Question: Describe the condition in detail:
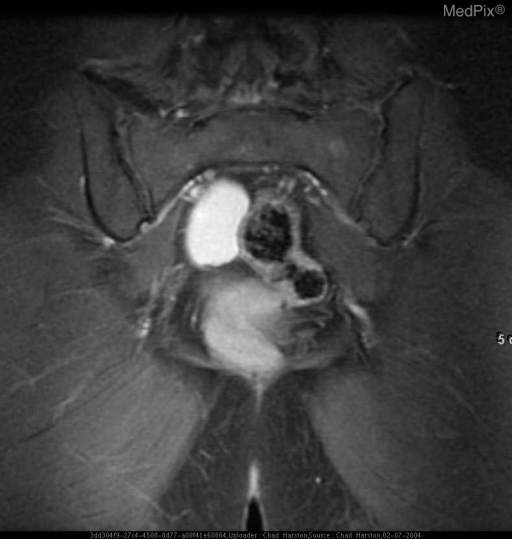
Answer: The disease is discussed as: Endometriomas are caused by endometriosis which is endometrial tissue present outside of the uterine cavity.  Typical locations include on the ovaries (76%), anterior and posterior cul-de-sac (69%), posterior broad ligament (47%), uterosacral ligament (36%), uterus (11%), colon (4%) and small bowel (0.5%). Women of childbearing age are affected and the mean age of diagnosis is 25-29. The overall prevalence of endometriosis in woman is estimated to be 5-10%. Clinical manifestations include dysmenorrhea, dyspareunia, abdominal pain, dysfunctional uterine bleeding and infertility.  Small implants and adhesions are not well evaluated radiologically; therefore, laparoscopy remains the standard of reference for diagnosis and staging.

An endometrioma may be defined as an area of endometriosis, usually in the ovary, that has enlarged sufficiently to be classified as a tumor or cyst.  It develops secondary to a deep endometriotic implant that undergoes repeated hemorrhage. It can completely replace normal ovarian tissue.  If large enough to see by ultrasound the mass typically has homogenous low-level echoes -- a non-specific appearance which can also be seen with entities such as hemorrhagic cysts and malignancy. A recent study (Patel et al) noted that 95% of endometriomas in their study exhibited this typical appearance on ultrasound. Although endometriomas frequently contain septations, the absence of wall nodularity and presence of diffuse low level echoes favors endometrioma over malignancy.  The appearance of endometriomas can mimic neoplasm including wall thickening, septations, wall nodularity and echogenic wall foci.   Detection of endometriosis implants and adhesions by ultrasound is not practical due to their small size and large variety of appearances.   Differential diagnosis includes hemorrhagic cysts, dermoid cysts and cystic neoplasms.   Resolution of a cystic lesion on a follow-up ultrasound effectively rules out endometrioma.  Because of the wide variability of ultrasound appearance of endometriomas pelvic MRI can be very helpful.

The appearance of endometriomas on MRI is more specific than other non-invasive imaging methods.  Imaging planes can include all three standard projections (axial, sagittal, and coronal), with the sagittal plane being particularly useful for evaluating the cul-de-sac and rectum. Endometriomas appear hyperintense on T1-weighted images.  On T2 weighted images they display heterogenous “shading” or loss of signal intensity compared with T1 weighted images which is due to the chronic cyclical nature of its blood products and helps differentiate it from other lesions with more acute hemorrhage. The findings on T2 weighted sequence are variable and depend on the concentration of blood products.   Fat suppression increases the conspicuity of endometriomas and allows more detailed evaluation of their architecture.  This is especially helpful in differentiating endometriomas from fat-containing lesions such as dermoid cysts.  Gadolinium iv contrast enhancement is not particularly useful for differentiating endometriomas from other lesions as endometriomas have non-specific variable enhancement. Dermoids can be recognized and differentiated from endometriomas by the presence of chemical shift artifact and signal drop-out on the fat-suppression images. Mucinous lesions can have increased signal intensity on T1-weighted but their signal is considerably less intense than that of fat or blood.  Hemorrhagic cysts can have similar T1 characteristics, but will not demonstrate T2 “shading” and can be differentiated from endometriomas when they resolve over time.  Visualization of solid components, septations, and a size larger than expected for an endometrioma are features suggestive of malignancy.